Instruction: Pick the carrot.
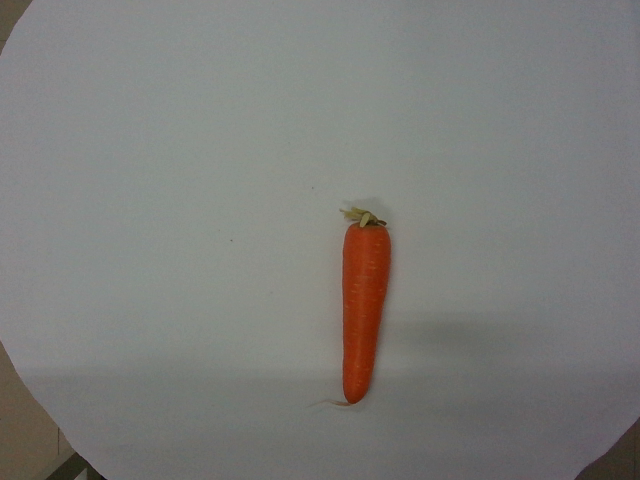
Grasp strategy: vertical